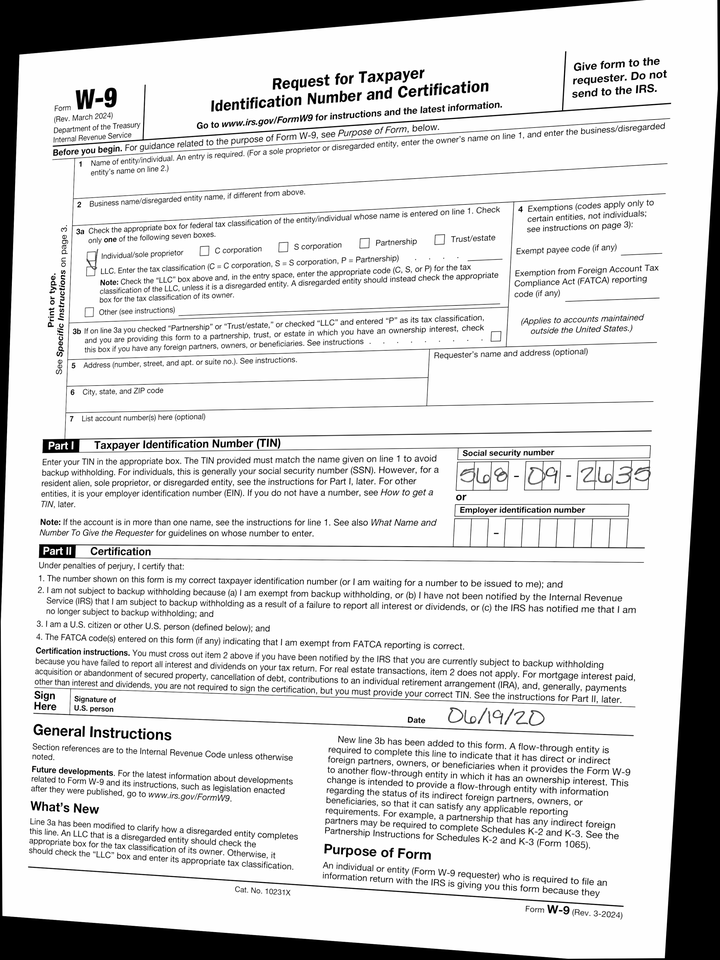
cbx: yes
ssn: 568092635
sdt: 06/19/20